Question: What appears to be the issue?
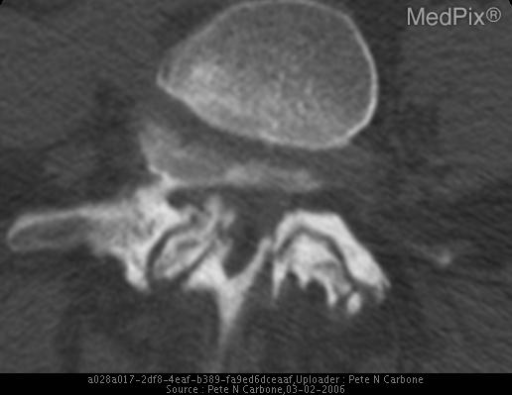
Answer: The findings suggest Lateral radiograph shows grade 2 anterior spondylolisthesis at the level of L4/L5 and osteoarthritic changes at the level of L5/S1 and L4/L5.  Sagittal CT shows grade 2 anterior spondylolisthesis at L4/L5.  Coronal CT show levo scoliosis of lumbosacral spine.  Axial CT shows vacuum disc phenomenon and osteoarthritic changes of the apophyseal joints and rotatory component.. Axial CT of L4/L5 showing spondylolisthesis as well as rotatory component.. The patient might have a history of 51 year-old Caucasian female with progressive low back pain..